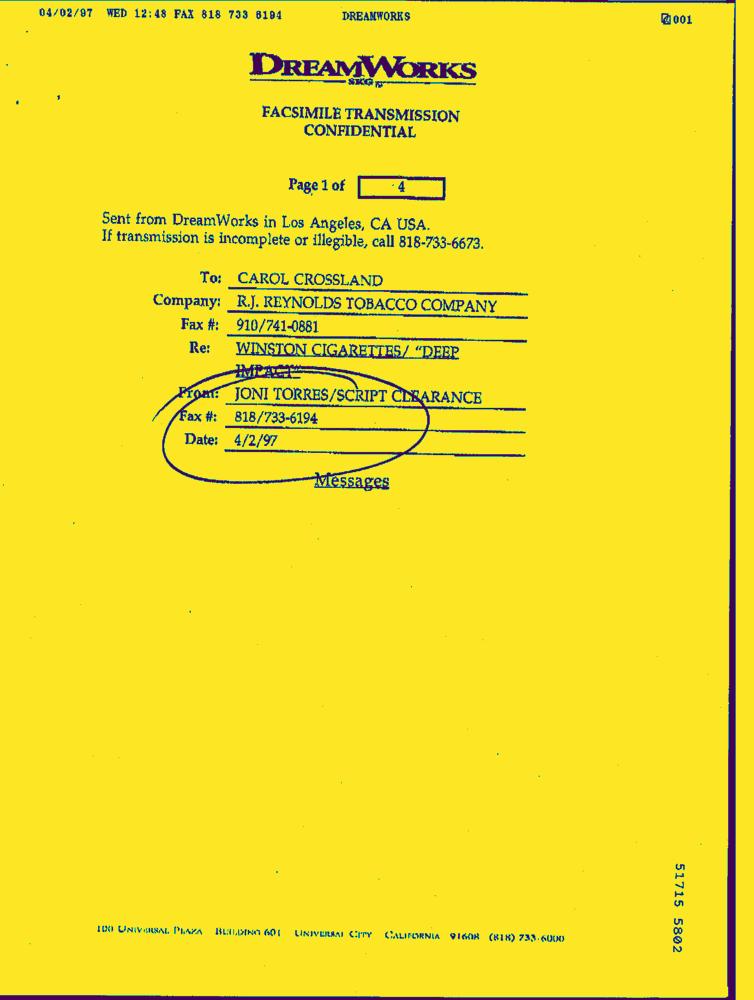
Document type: Letter-Doc